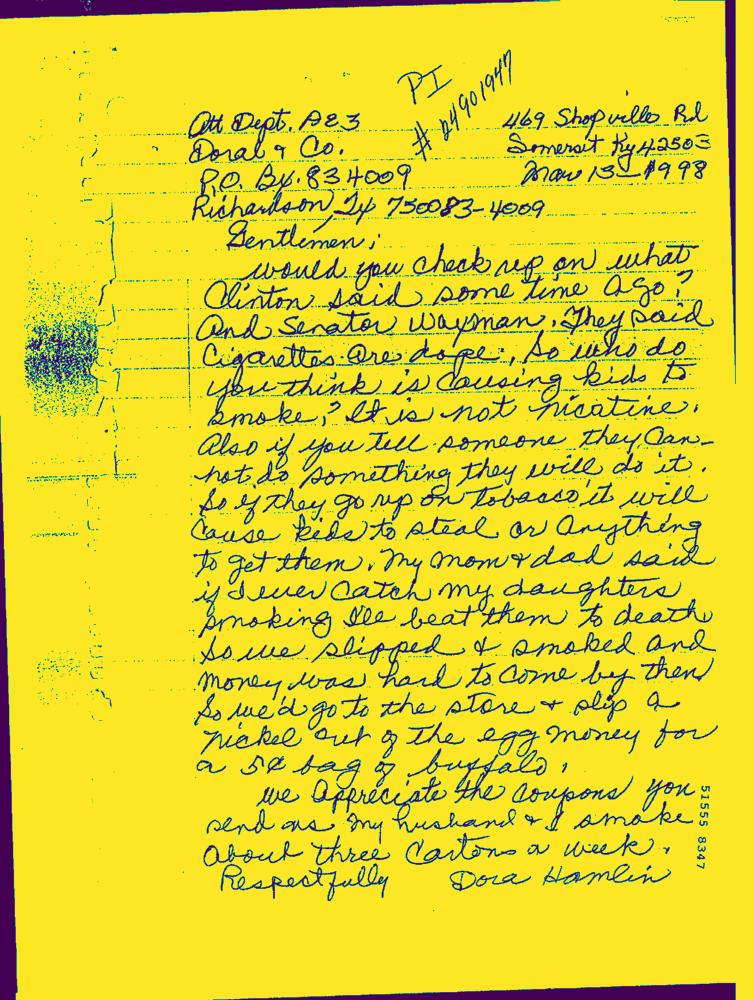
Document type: Hand-Written